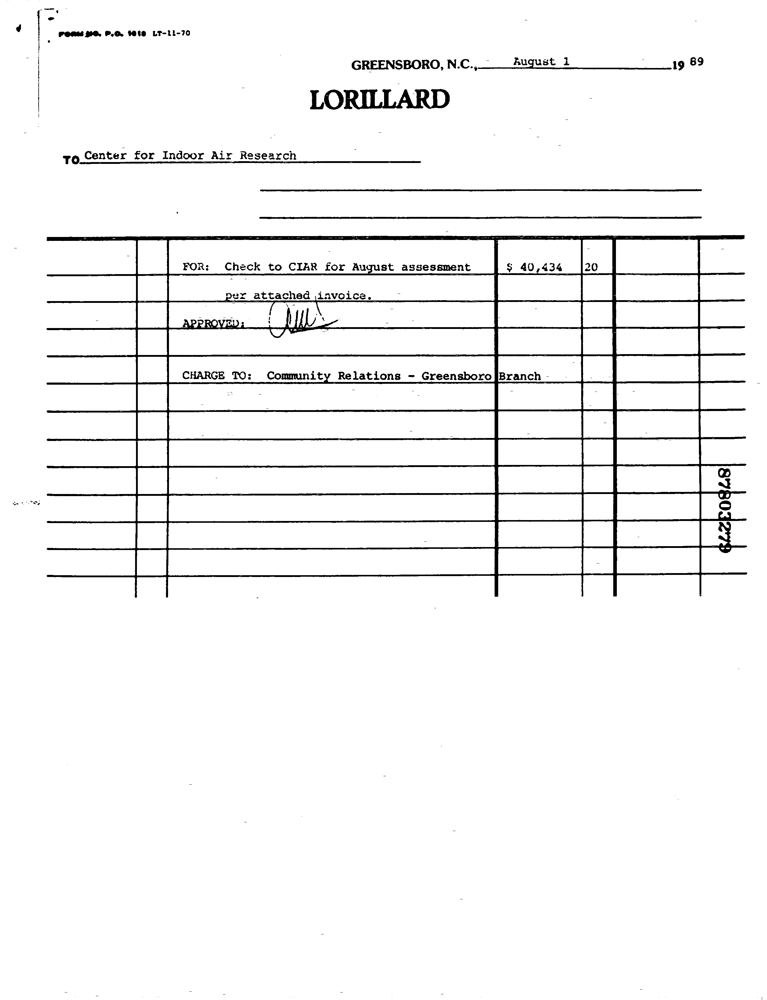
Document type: Invoice